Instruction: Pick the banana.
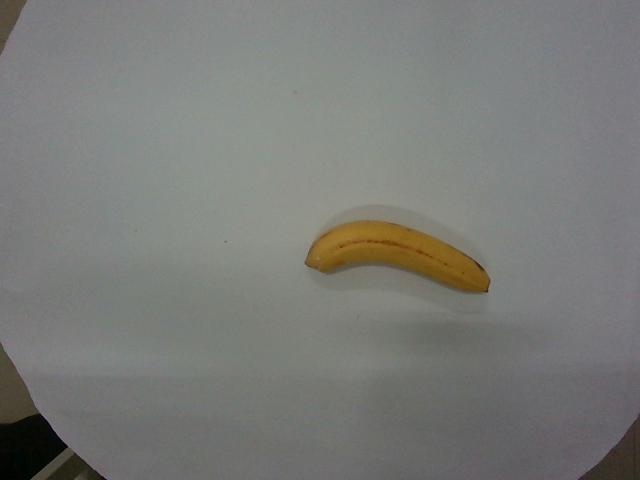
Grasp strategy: vertical